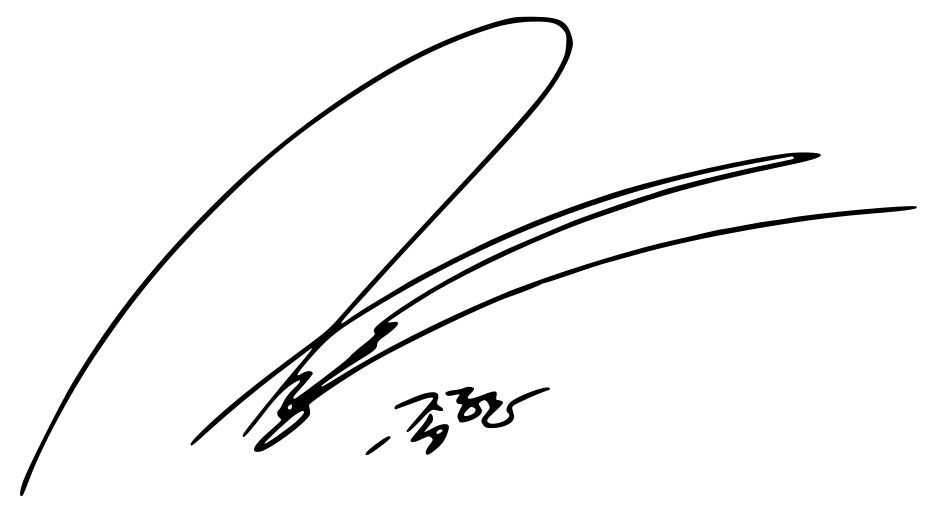
Signature of: kim jong hyun